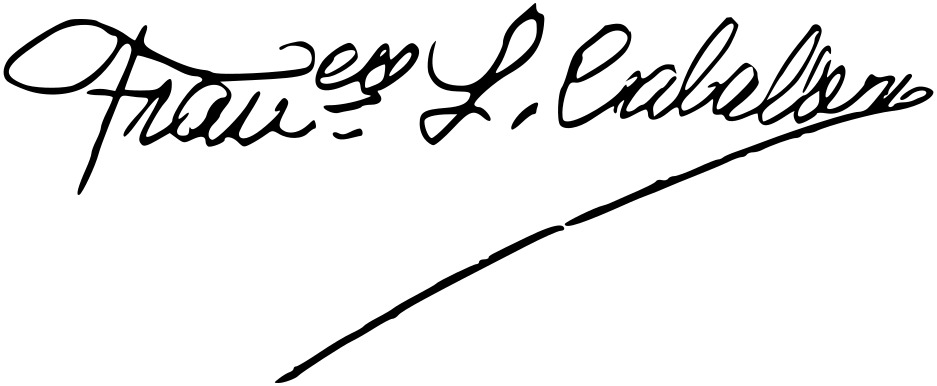
Signature of: francisco largo caballero